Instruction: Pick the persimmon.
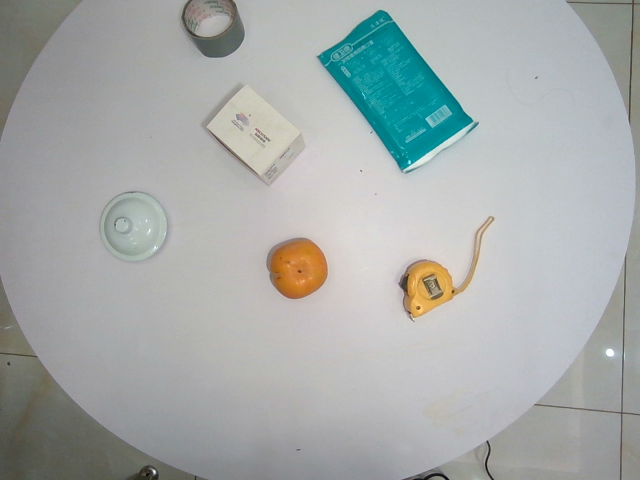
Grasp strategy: vertical